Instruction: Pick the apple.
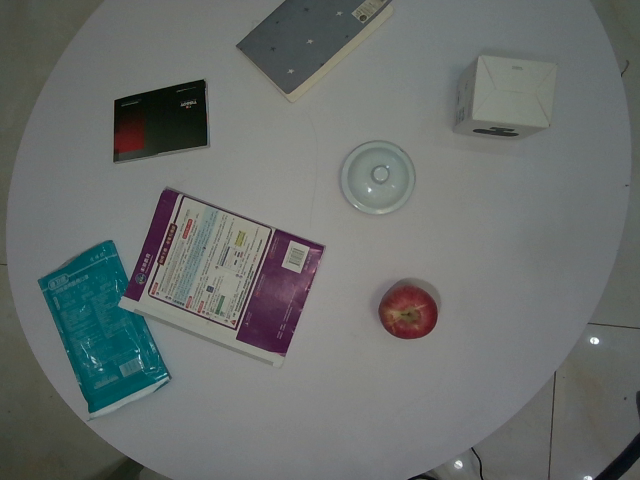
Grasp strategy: vertical